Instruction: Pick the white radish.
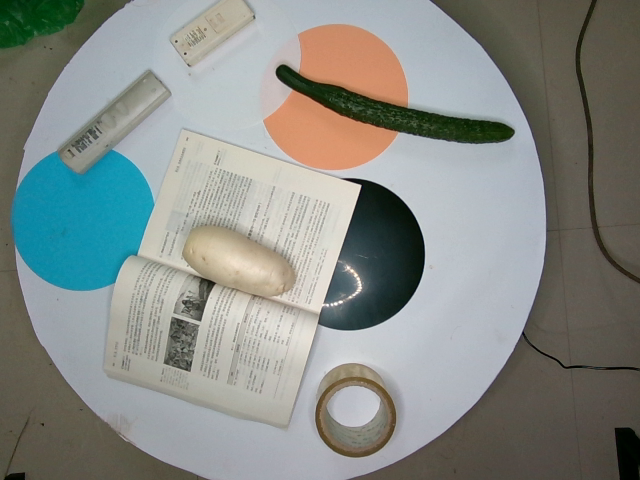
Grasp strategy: vertical